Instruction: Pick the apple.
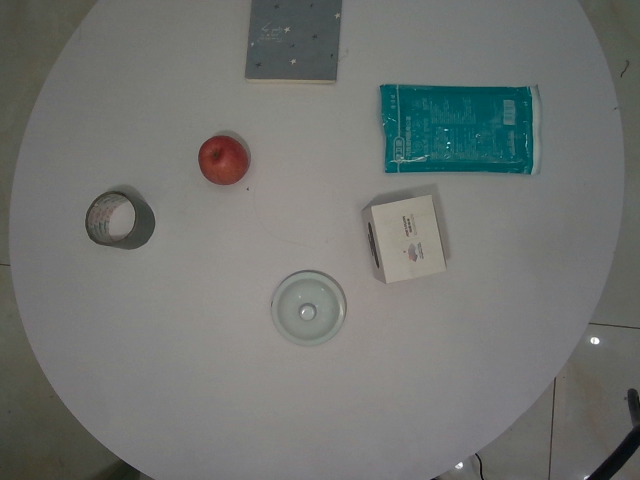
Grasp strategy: vertical